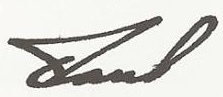
Signature of: paul e gray